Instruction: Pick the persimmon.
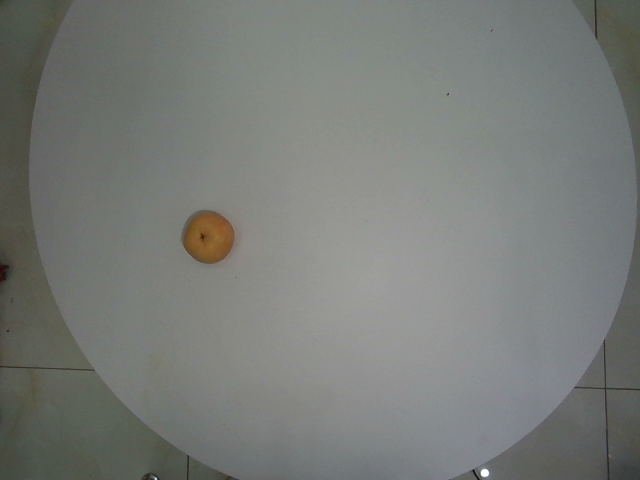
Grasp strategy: vertical